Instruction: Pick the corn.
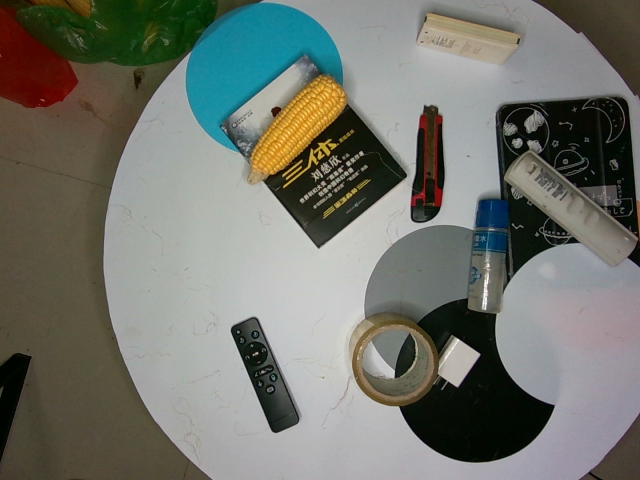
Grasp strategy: vertical